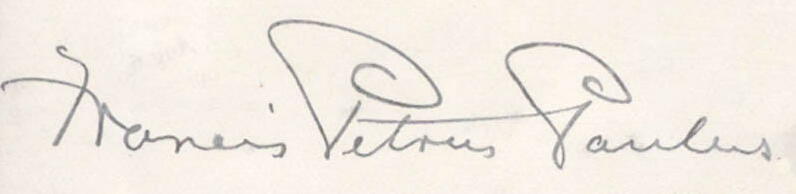
Signature of: francis petrus paulus